Retrieve the amount in words, amount in figures, name of the payee, date on the cheque, and the bank name from the image.
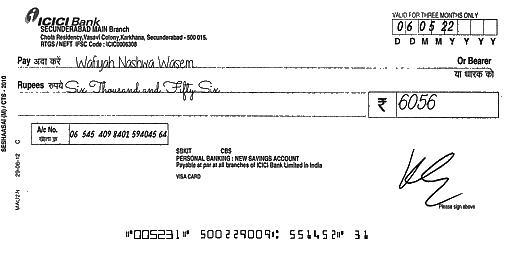
amt_in_words: Six Thousand and Fifty Six
amt_in_figures: 6056
payee_name: Wafiyah Nashwa Wasem
bank_name: ICICI Bank
cheque_date: 06/05/22